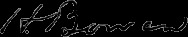
Signature of: henry bowen